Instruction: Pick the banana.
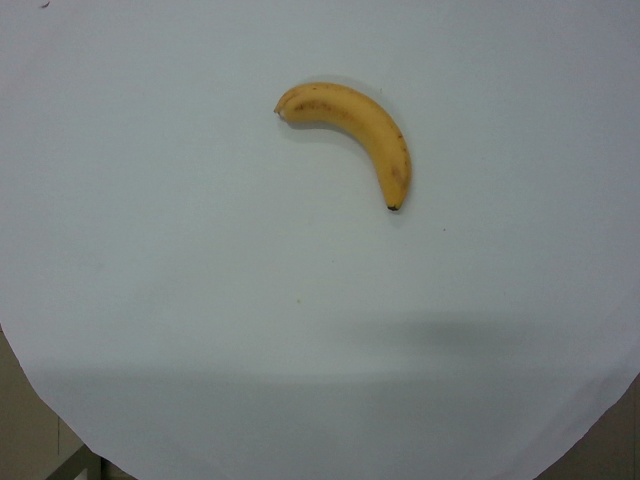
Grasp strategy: vertical